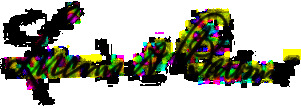
Signature of: lucius a barbour